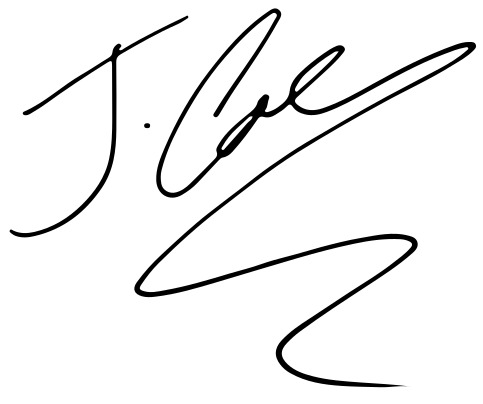
Signature of: j cole